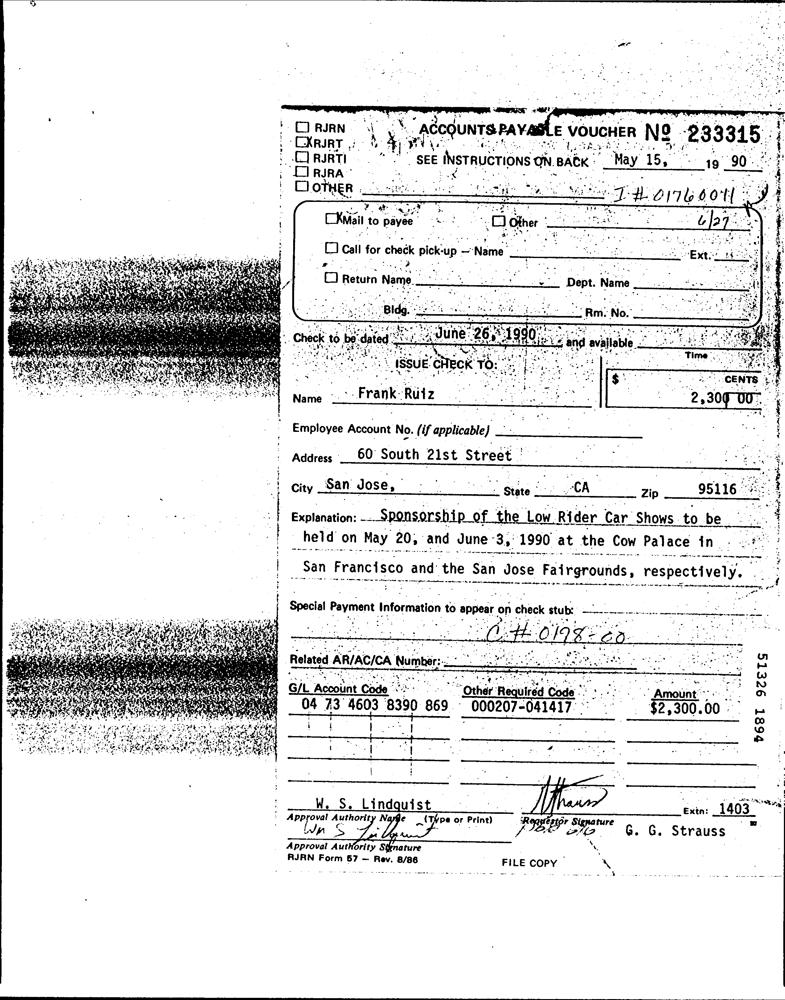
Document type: Invoice